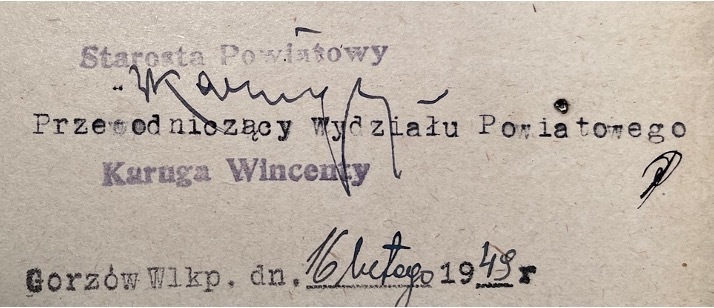
Signature of: wincenty karuga